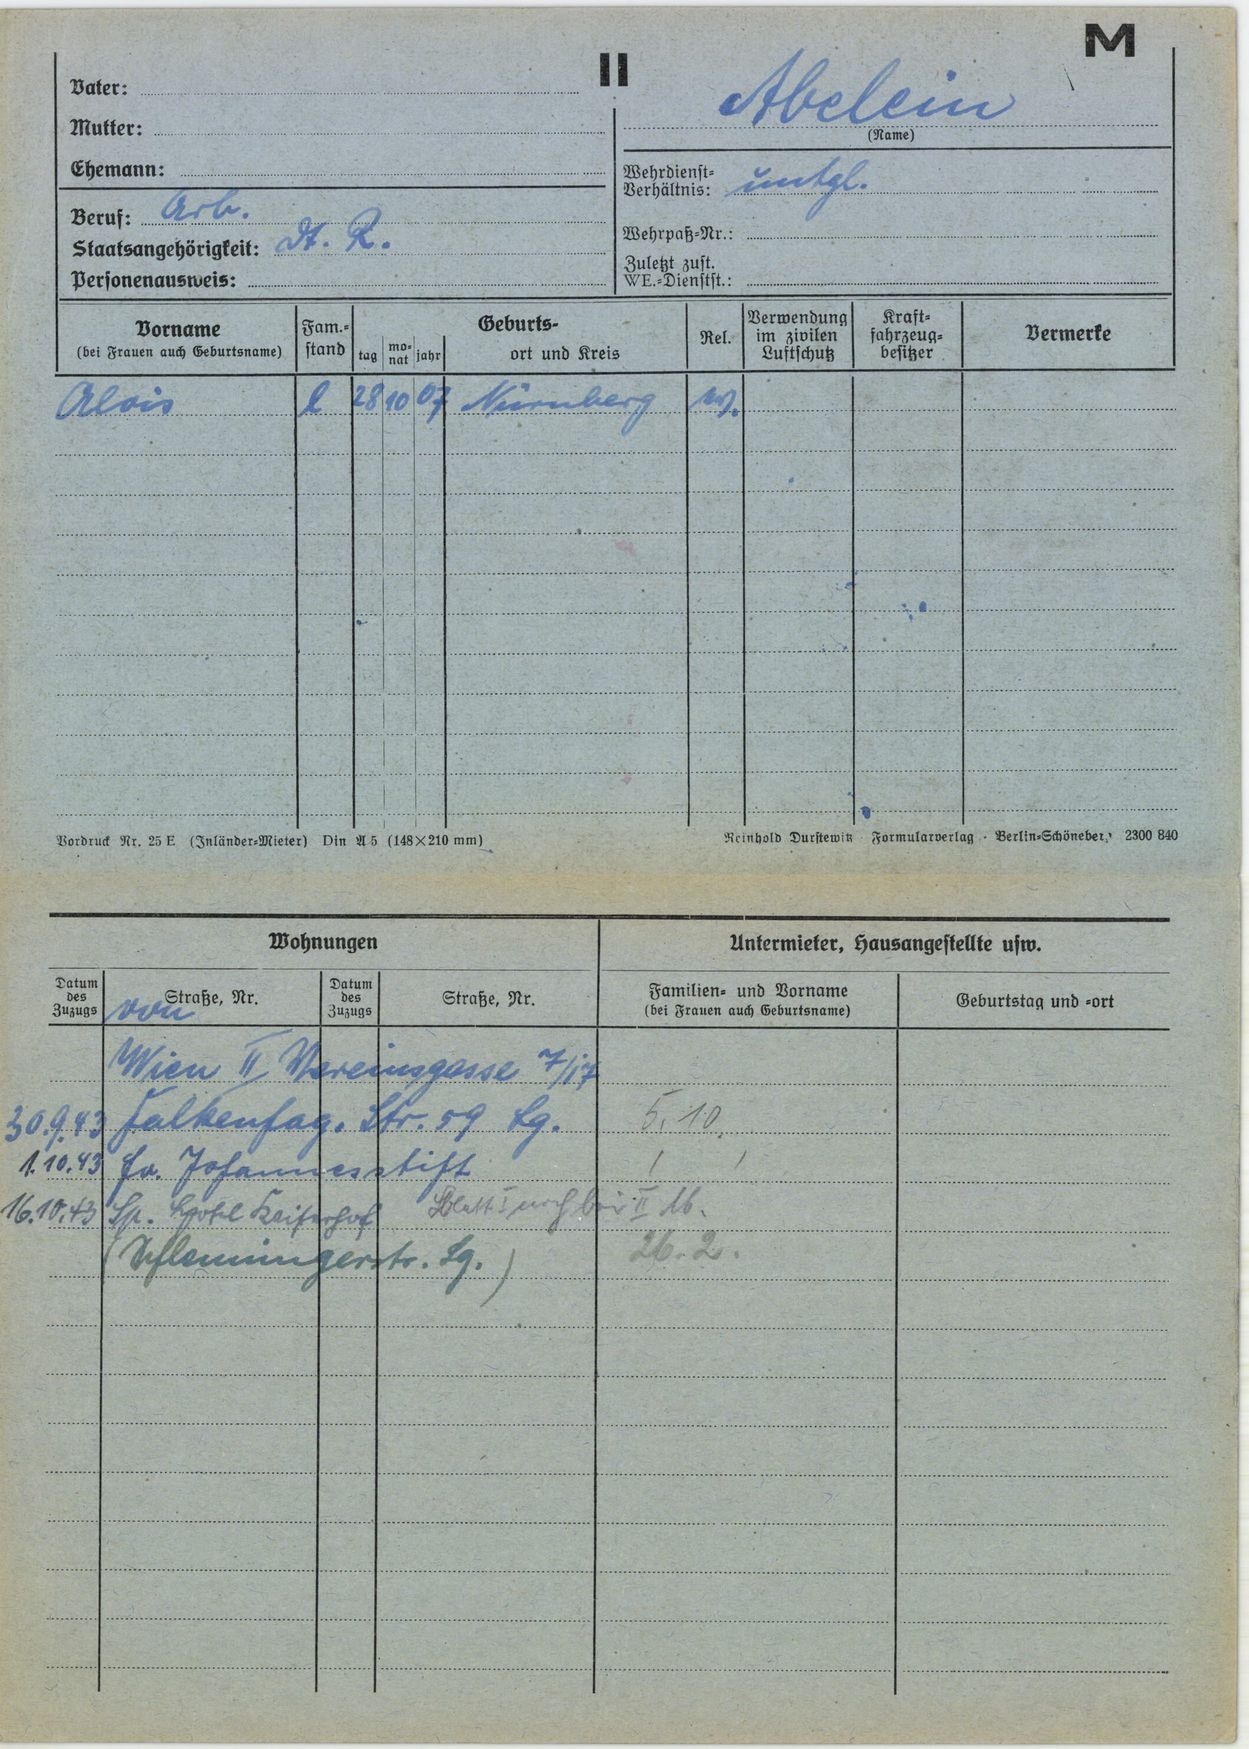
Abelein